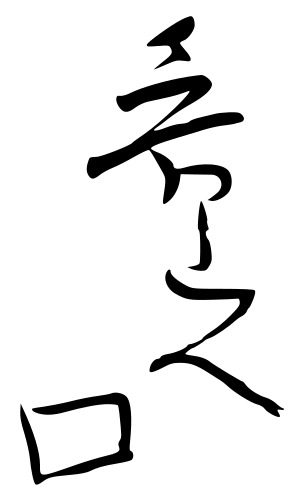
Signature of: rosanjin